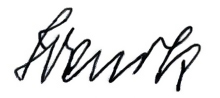
Signature of: walther wenck